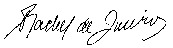
Signature of: rachel de queiroz